Retrieve the amount in words, amount in figures, name of the payee, date on the cheque, and the bank name from the image.
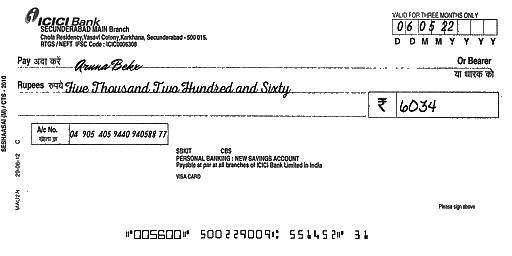
amt_in_words: Five Thousand Two Hundred and Sixty
amt_in_figures: 6034
payee_name: Aruna Bekx
bank_name: ICICI Bank
cheque_date: 06/05/22